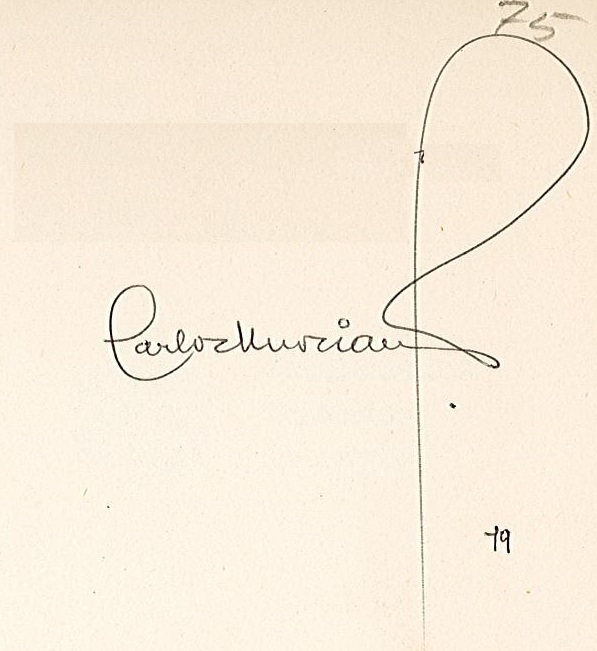
Signature of: carlos murciano